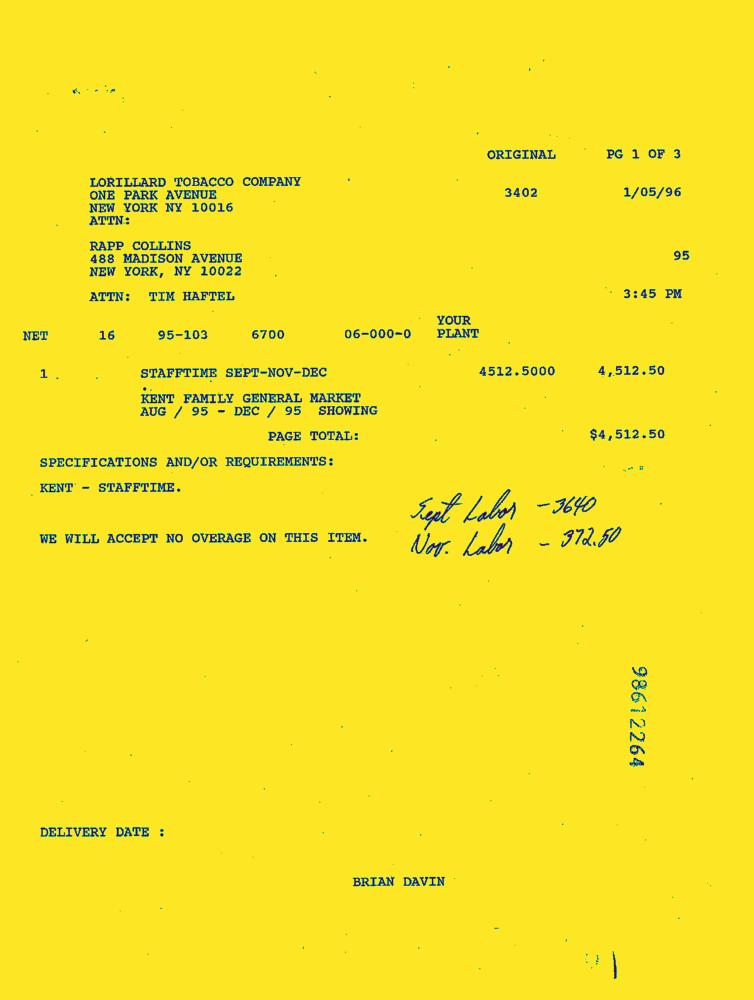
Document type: Invoice-Doc